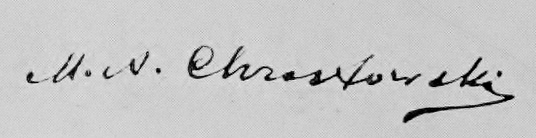
Signature of: alfons mieczysław chrostowski